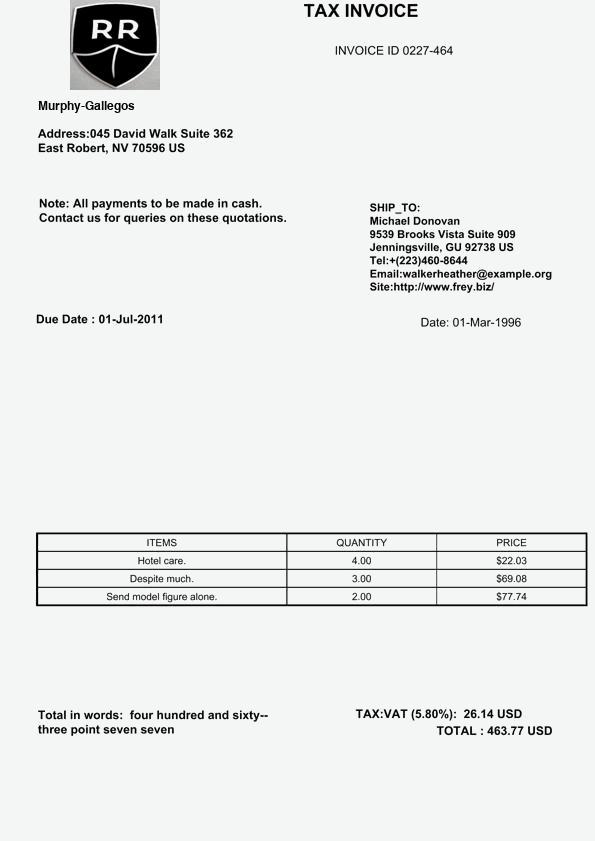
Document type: Invoice